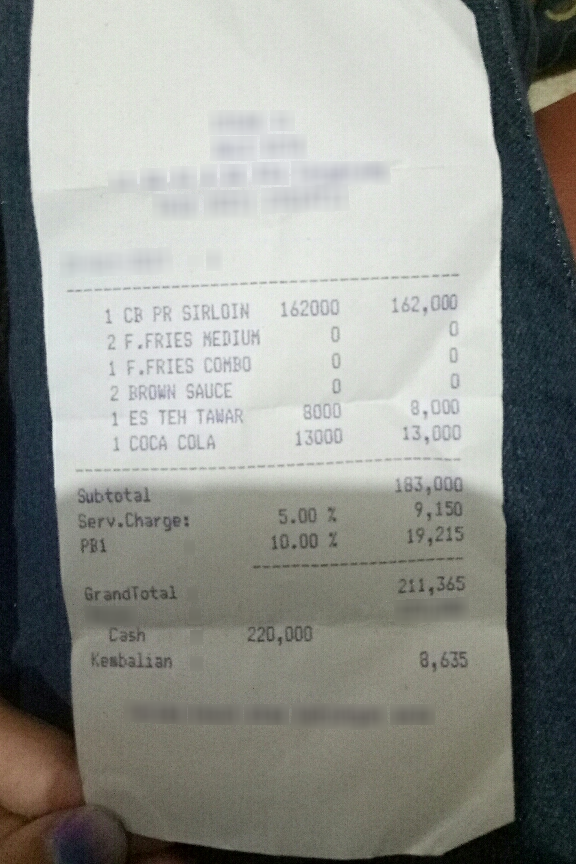
Number of items: 3
Subtotal: 183,000
Service charge: 9,150
Tax: 19,215
Total: 211,365
OCR text regions:
text: GrandTotal
text: 211,365
text: Cash
text: 220,000
text: Kembalian
text: 8,635
text: 1
text: CB
text: PR
text: SIRLOIN
text: 162000
text: 162,000
text: 2
text: F.FRIES
text: MEDIUM
text: 0
text: 0
text: 1
text: F.FRIES
text: COMBO
text: 0
text: 0
text: 2
text: BROWN
text: SAUCE
text: 0
text: 0
text: Subtotal
text: 183,000
text: Serv.Charge:
text: 5.00
text: %
text: 9,150
text: PB1
text: 10.00
text: %
text: 19,215
text: 1
text: ES
text: TEH
text: TAWAR
text: 8000
text: 8,000
text: 1
text: COCA
text: COLA
text: 13000
text: 13,000